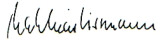
Signature of: matthias wissmann